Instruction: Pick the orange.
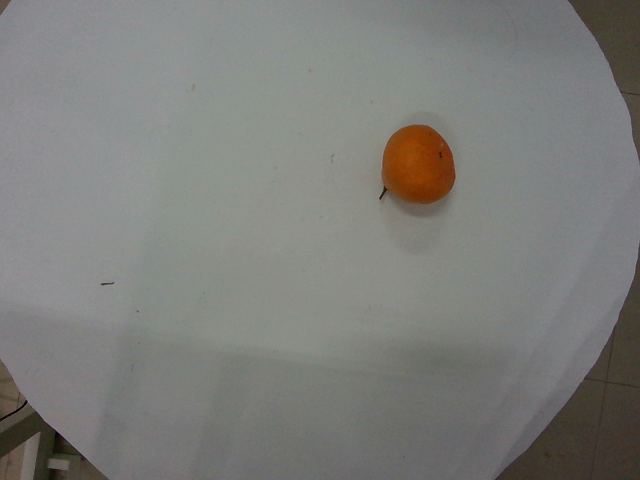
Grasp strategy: vertical